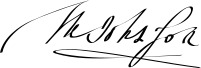
Signature of: thomas johnson